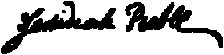
Signature of: jedidiah preble